Question: What might the diagnosis be?
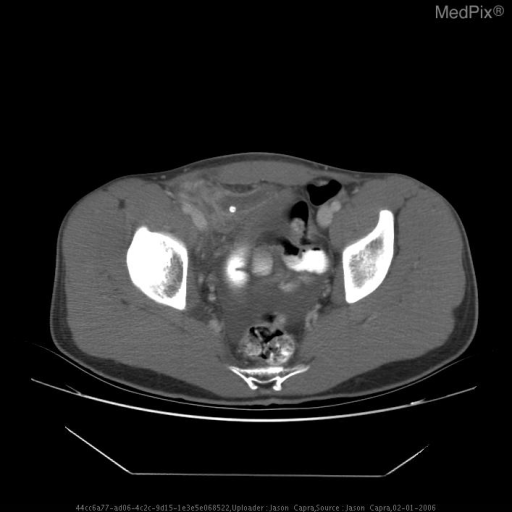
Answer: The possible diagnosis includes Appendicitis
Ruptured Appendicitis
Mesenteric Adenitis
Psoas abscess
Ureteral Calculus.